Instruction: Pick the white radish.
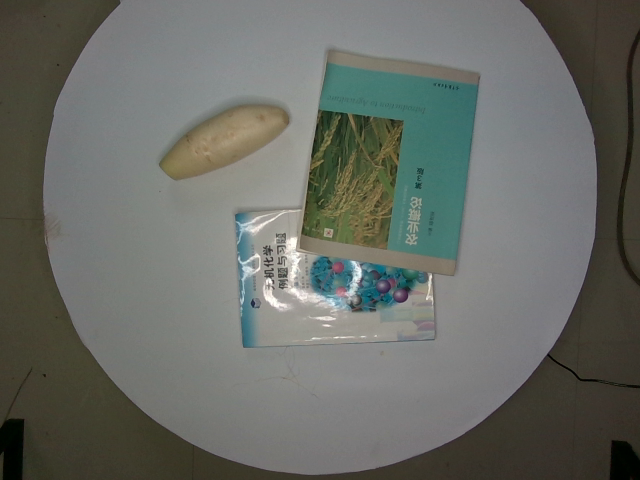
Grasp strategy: vertical